Question: What type of tax is indicated in the document, personal property or real estate?
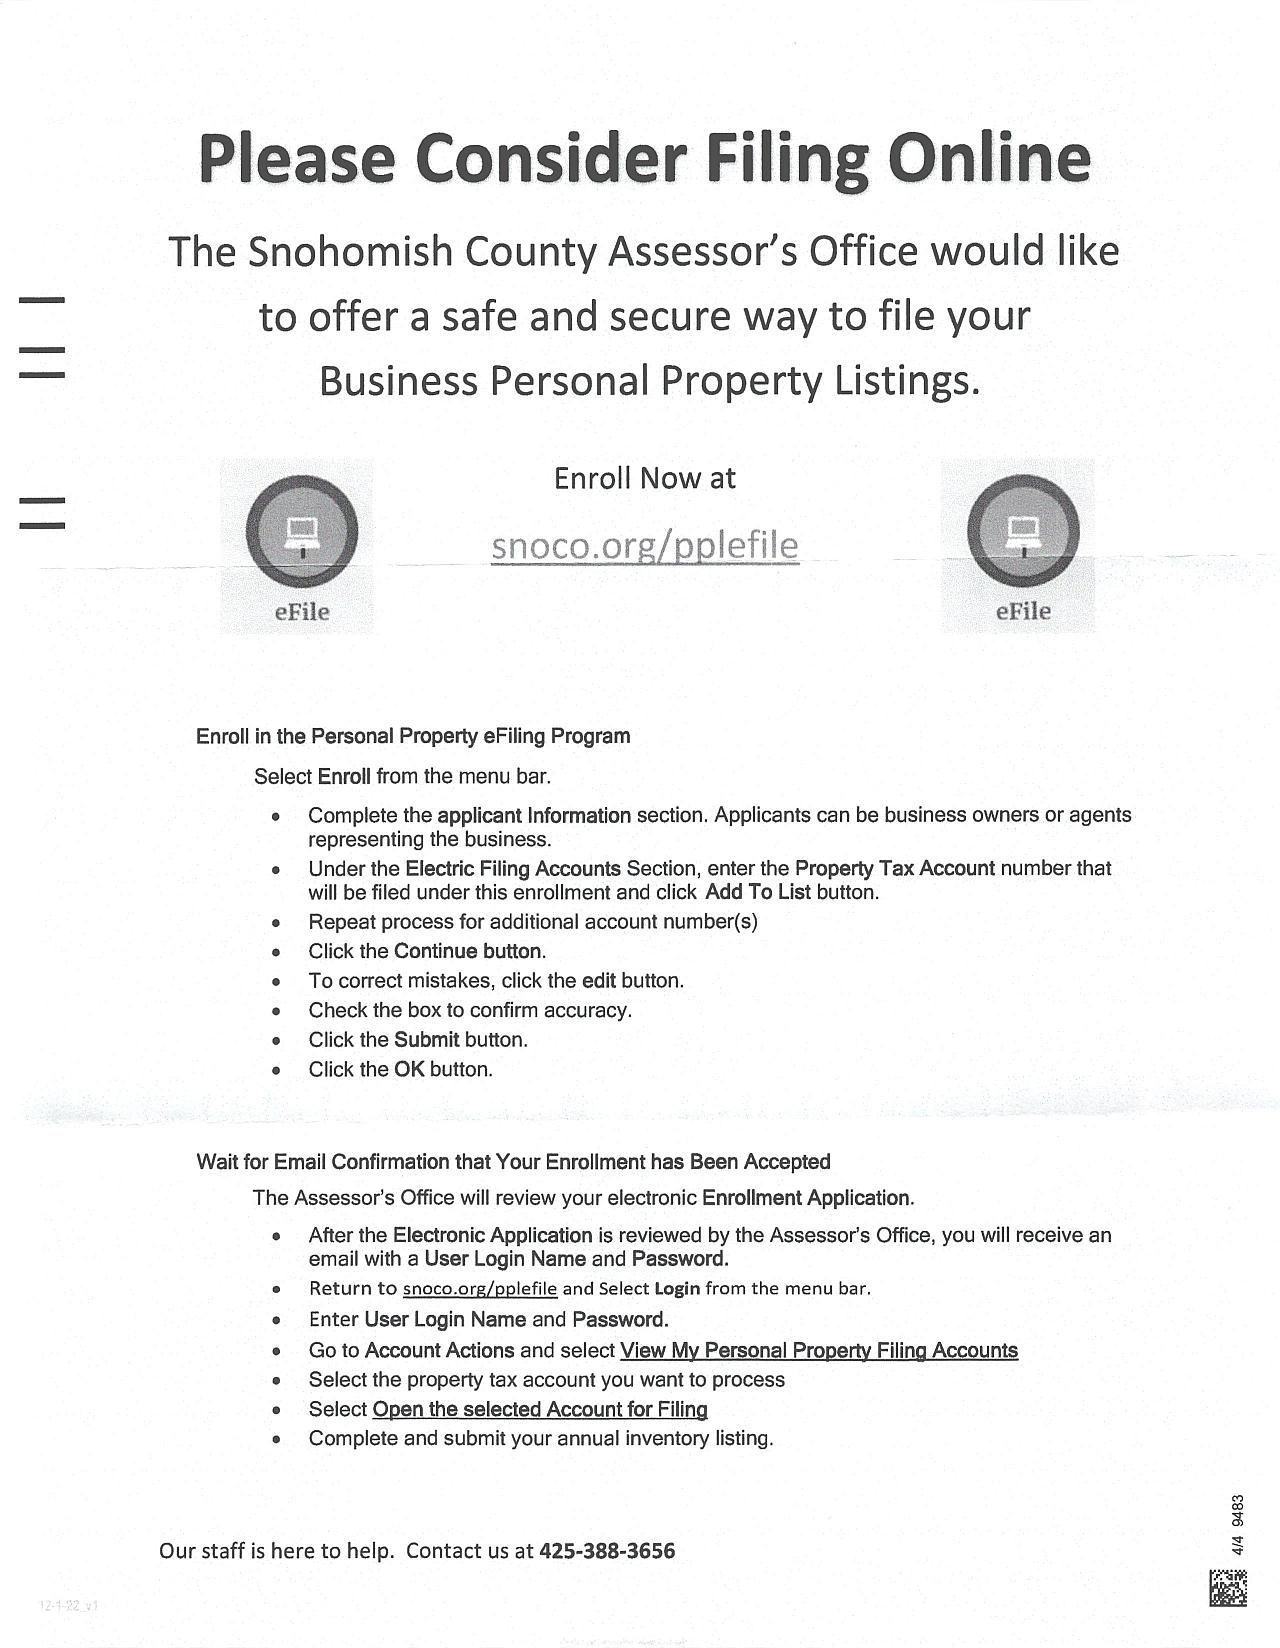
Answer: "Personal Property"